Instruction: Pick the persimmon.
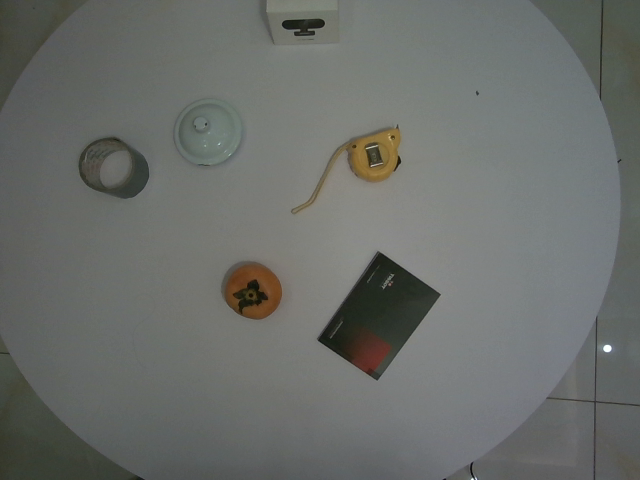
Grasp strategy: vertical